Question: What do the imaging results show?
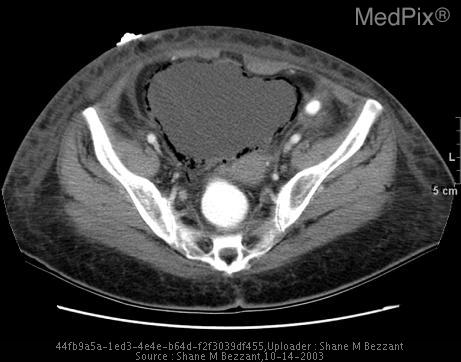
Answer: The imaging shows intramural bladder gas CT confirms gas within the bladder wall..